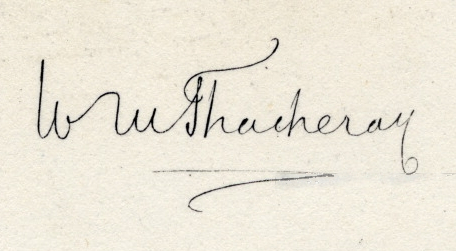
Signature of: william makepeace thackeray